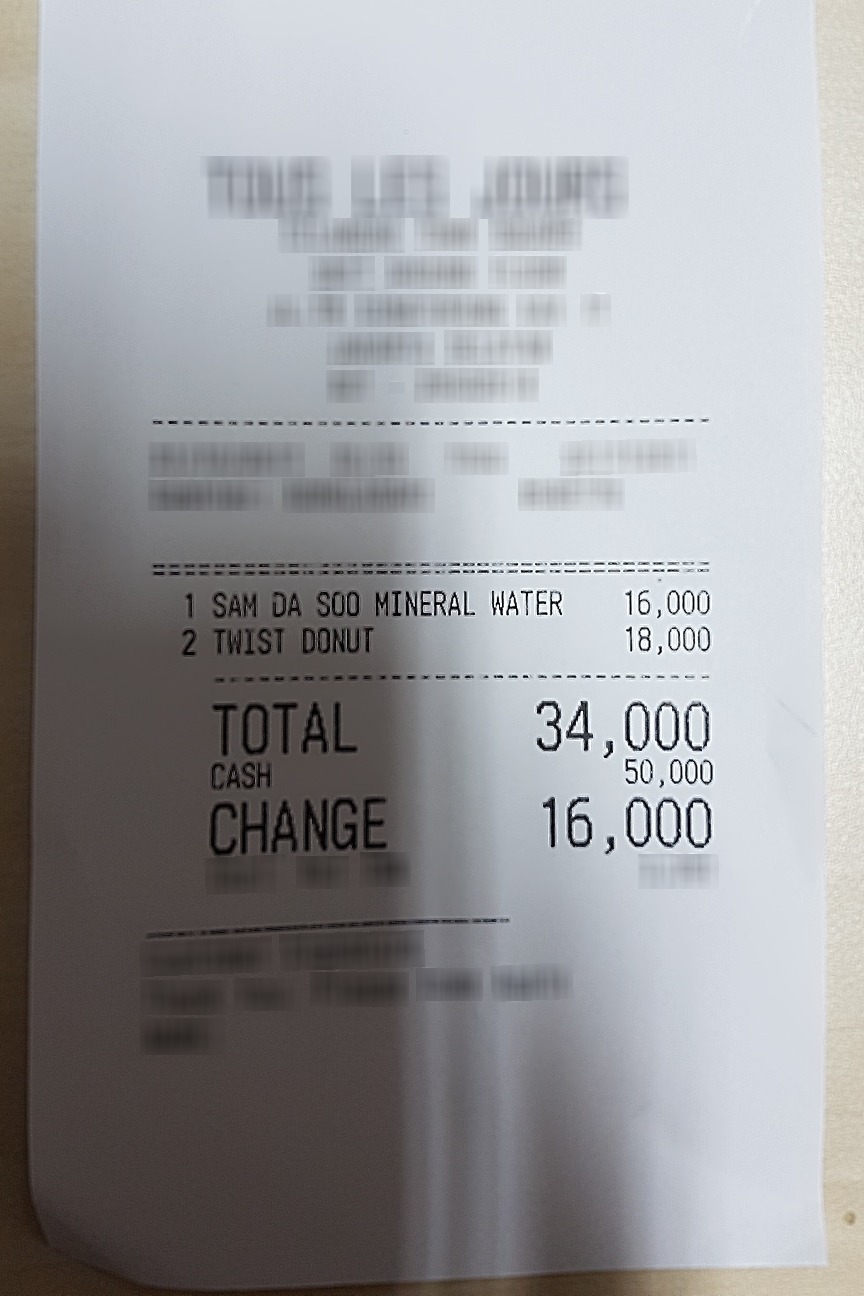
Extraction:
receipt: line_items: name: SAM DA S00 MINERAL WATER
price: 16,000
qty: 1
name: TWIST DONUT
price: 18,000
qty: 2
total: 34,000